Question: What was observed in the imaging?
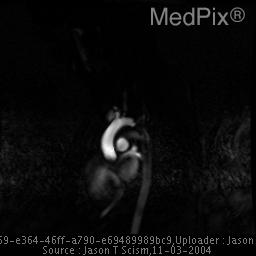
Answer: The imaging shows The study revealed a standard three-vessel arch with the brachiocephalic artery being the first great vessel, the left common carotid being the second vessel, and the left subclavian artery being the third vessel. Just proximal to the takeoff of the left subclavian artery is a significant web across the lumen of the aortic. This aortic web is seen to cause significant obstruction of flow through the aorta. A momentary delay was seen before blood flow was seen distal to the obstruction.  A central post-stenotic jet was seen traveling through the thoracic aorta to below the level of the diaphragm. No obvious collateral blood vessels are noted throughout the thoracic aorta. No other cardiac abnormalities were identified. Just proximal to the takeoff of the left subclavian artery is a significant web across the lumen of the aortic. This aortic web is seen to cause significant obstruction of flow through the aorta. A momentary was seen delay before blood flow was seen distal to the obstruction.  A central post-stenotic jet was seen traveling through the thoracic aorta to below the level of the hemidiaphragm. No obvious collateral blood vessels are noted throughout the thoracic aorta. No other cardiac abnormalities were identified..